Question: What was observed in the imaging?
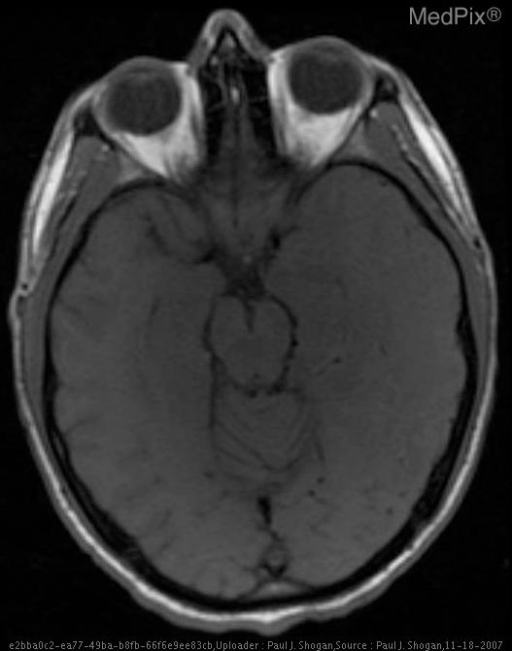
Answer: The imaging shows Non-contrast CT: Hypoattenuation in the left temporal and inferior frontal lobes.  Mild mass effect is also seen with effacement of the Sylvian cistern, and Ambient cistern.

Contrast enhanced CT:  Patchy peripheral enhancement in the bilateral temporal lobes, and insula.  There are also foci of circumscribed low density within the left insula, and evidence of subtle mass effect.

MRI:

DWI: T2 signal hyperintensity with restricted diffusion, in the left temporal lobe, and bilateral insula.

T2WI: Increased signal intensity and swelling of the gray matter of the left temporal lobe with mild mass effect, evidenced by effacement of the Ambient cistern at the left medial temporal lobe and midbrain.  Additionally, there is mild increased signal intensity of the right medial temporal lobe.  Also, there is increased signal intensity in the left greater than right insular gray matter.

Coronal T2-weighted FLAIR MR shows bilateral asymmetric involvement of the medial temporal lobes and insula.

T1WI:  Low signal intensity in the left greater than right insula secondary to surrounding edema, with no evidence of hyperintensity to suggest the presence of subacute blood products.

Post-gadolinium T1WI demonstrates patchy peripheral enhancement in the left temporal lobe, and left greater than right insula. Axial T1 weighted image prior to the administration of gadolinium demonstrates swelling of the gray matter of the left temporal lobe with mild mass effect, and no evidence of signal hyperintensity to suggest the presence of subacute blood products..